Question: What do the imaging results show?
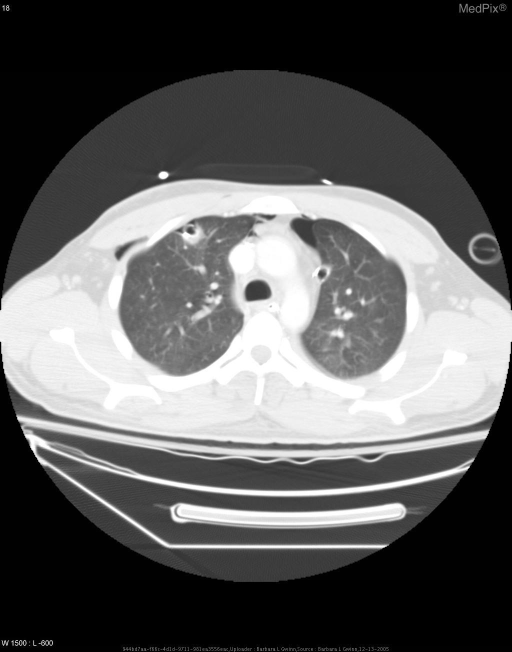
Answer: The imaging shows Pneumomediastinum with air in the anterior aspect tracking  up to the thoracic inlet.
Subcutaneous air noted adjacent to the chest tubes and running up into the axilla bilaterally.
Pneumothoraces bilaterally.
Left subclavian line, endotracheal tube, enteric tube, and bilateral chest tubes appropriately placed. CT with IV and enteric contrast showing pneumomediastinum, bilateral pneumothoraces, and air in subcutaneous tissues..